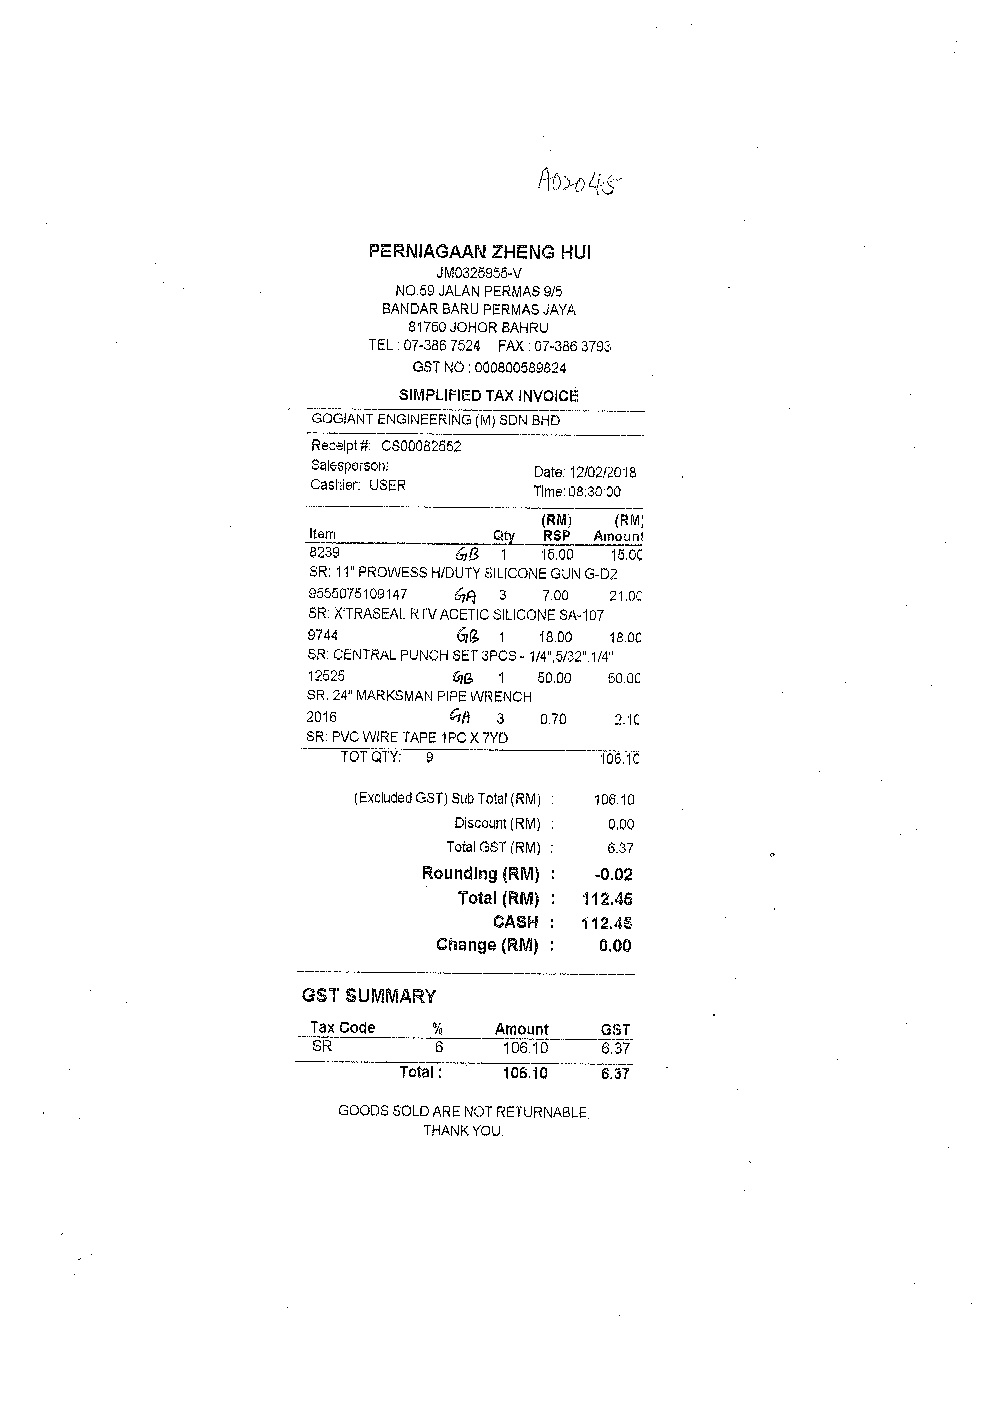
PERNIAGAAN ZHENG HUI
JM0325955-V
NO.59 JALAN PERMAS 9/5
BANDAR BARU PERMAS JAYA
81760 JOHOR BAHRU
TEL : 07-386 7524 FAX : 07-386 3793
GST NO: 000800589824
SIMPLIFIED TAX INVOICE
GOGIANT ENGINEERING (M) SDN BHD
RECEIPT#: CS00082662
SALESPERSON:
DATE: 12/02/2018
CASHIER: USER
TIME:08:30:00
(RM)
(RM)
ITEM
QTY
RSP
AMOUNT
8239
1
15.00
15.00
SR: 11" PROWESS H/DUTY SILICONE GUN G-D2
9555075109147
3
7.00
21.00
SR: XTRASEAL RTV ACETIC SILICONE SA-107
9744
1
18.00
18.00
SR: CENTRAL PUNCH SET 3PCS - 1/4",5/32".1/4"
12525
1
50.00
50.00
SR. 24" MARKSMAN PIPE WRENCH
2016
3
0.70
2.10
SR: PVC WIRE TAPE 1PC X 7YD
TOT QTY:
9
106.10
(EXCLUDED GST) SUB TOTAL (RM) :
106.10
DISCOUNT (RM) :
0.00
TOTAL GST (RM) :
6.37
ROUNDING (RM) :
-0.02
TOTAL (RM) :
112.45
CASH :
112.45
CHANGE (RM) :
0.00
GST SUMMARY
TAX CODE
%
AMOUNT
GST
SR
6
106.10
6.37
TOTAL :
106.10
6.37
GOODS SOLD ARE NOT RETURNABLE.
THANK YOU.